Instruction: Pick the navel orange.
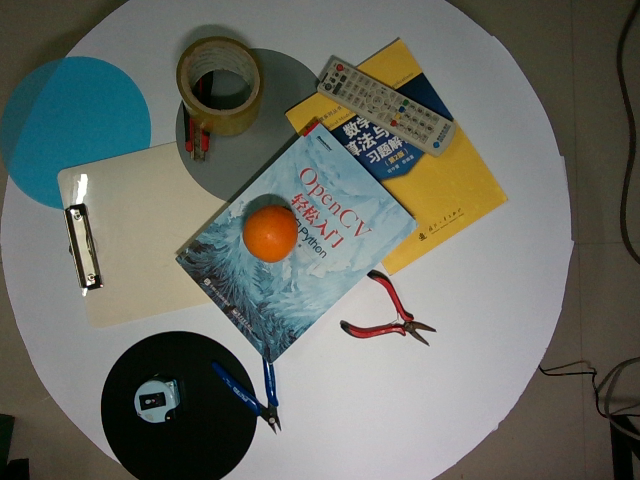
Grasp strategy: vertical